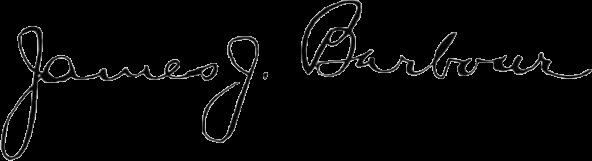
Signature of: james j barbour